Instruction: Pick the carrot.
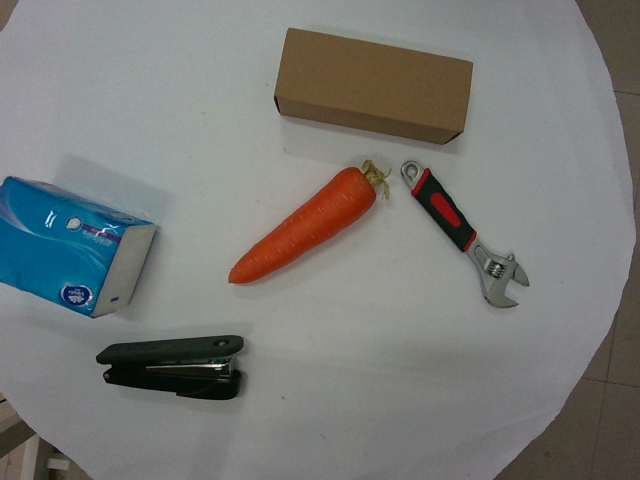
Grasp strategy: vertical